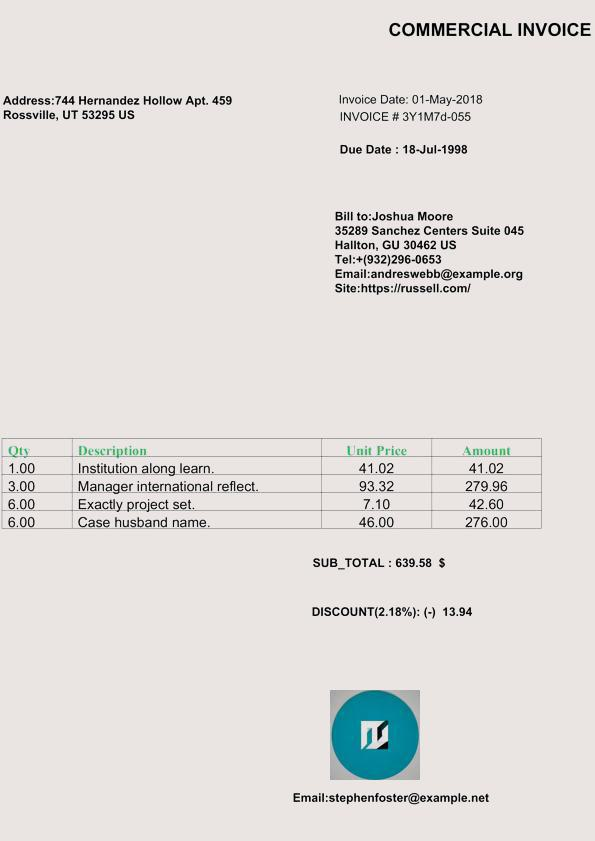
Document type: Invoice